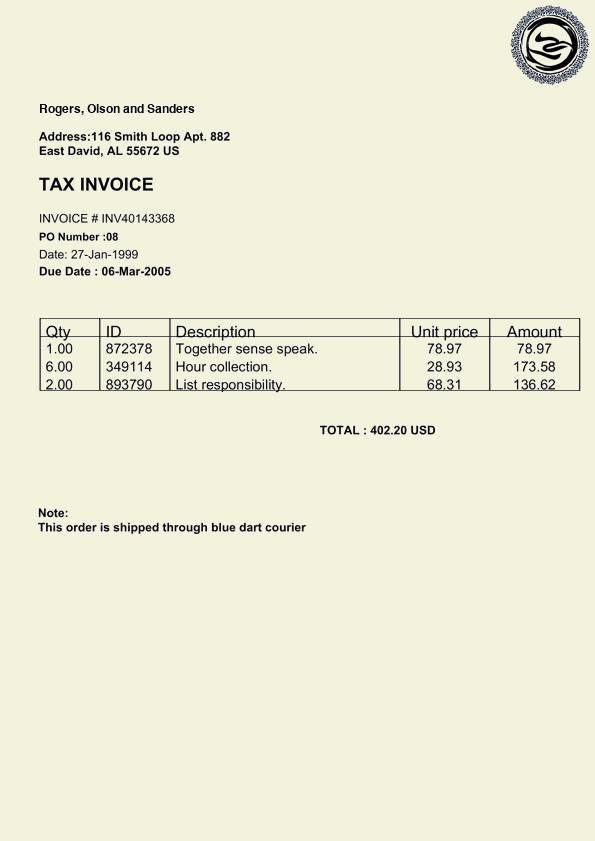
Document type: Invoice